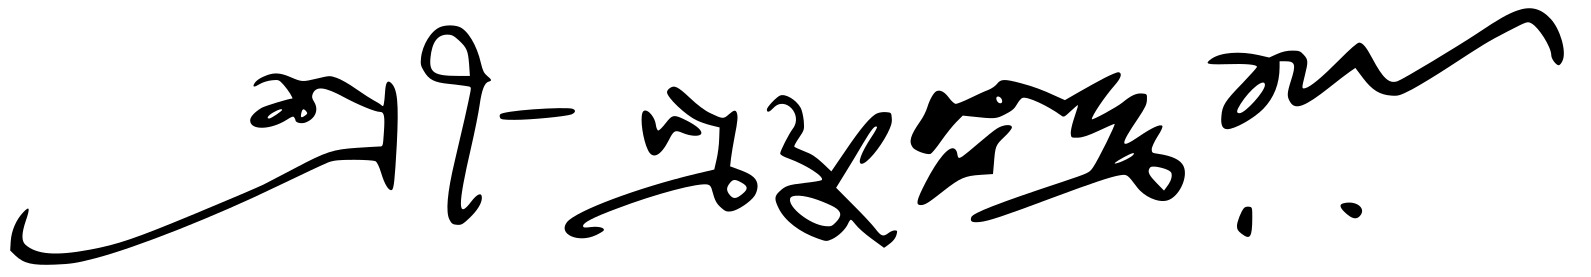
Signature of: prafulla chandra ray